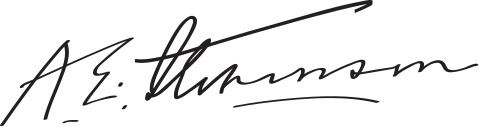
Signature of: adlai stevenson i